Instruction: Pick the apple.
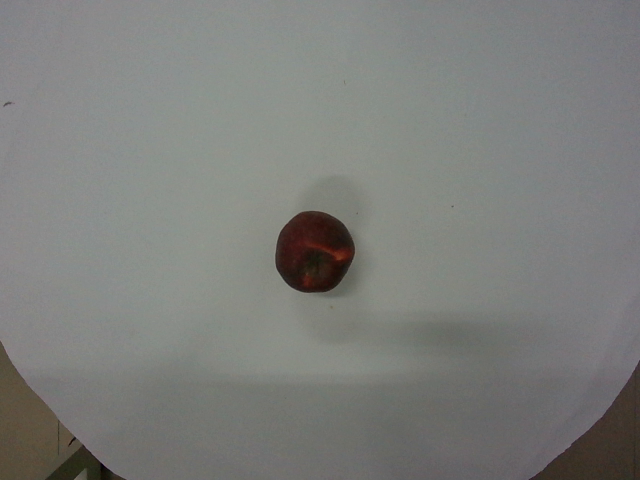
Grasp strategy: vertical